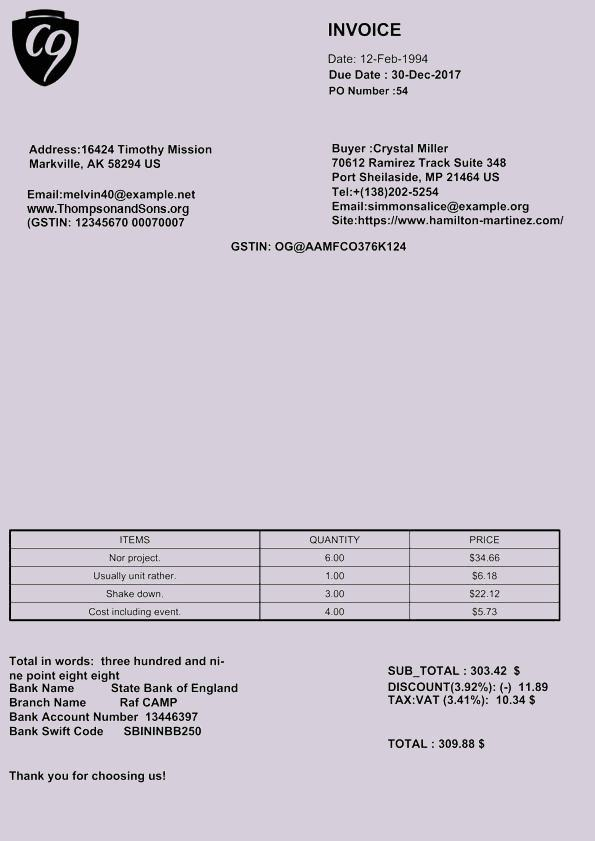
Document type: Invoice